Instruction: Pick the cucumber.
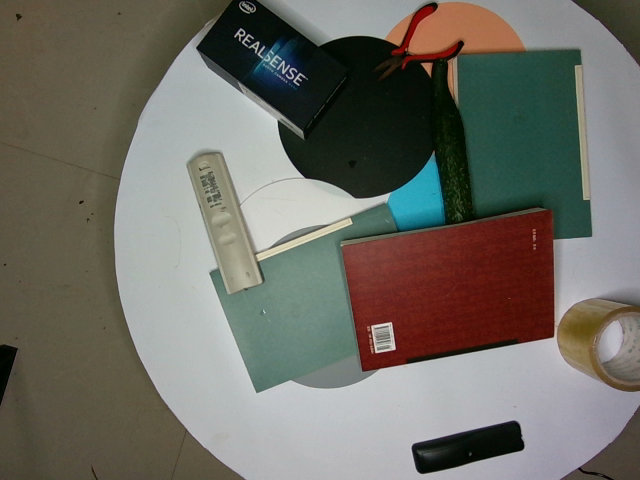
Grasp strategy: vertical